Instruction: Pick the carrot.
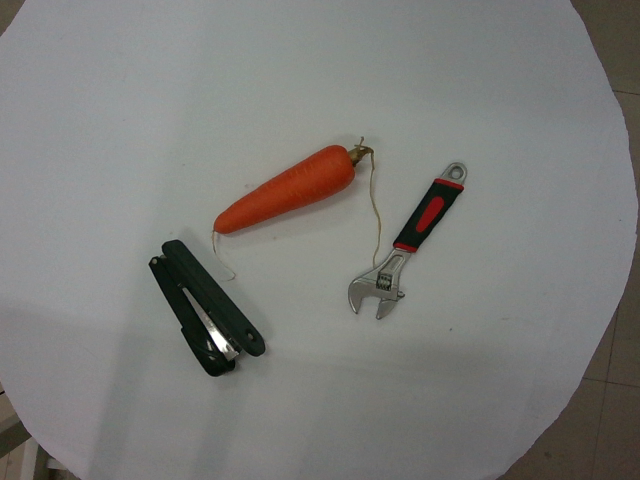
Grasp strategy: vertical